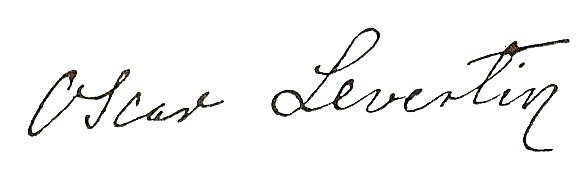
Signature of: oscar levertin